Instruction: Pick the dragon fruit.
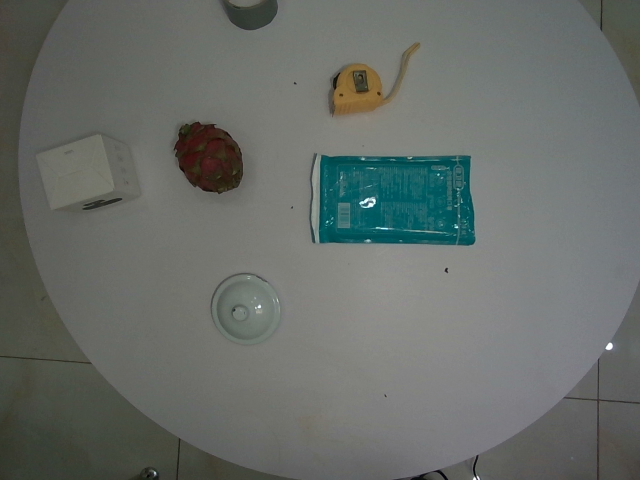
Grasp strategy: vertical